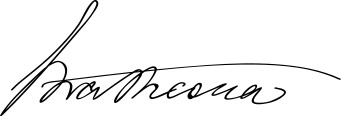
Signature of: donald smith 1st baron strathcona and mount royal